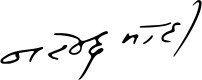
Signature of: narendra modi